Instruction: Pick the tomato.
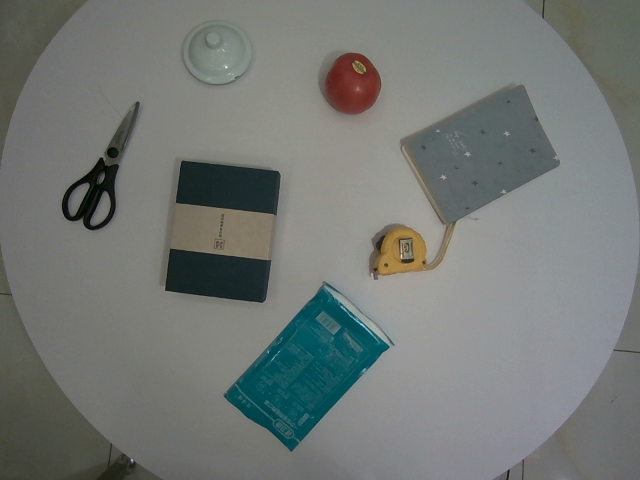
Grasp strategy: vertical